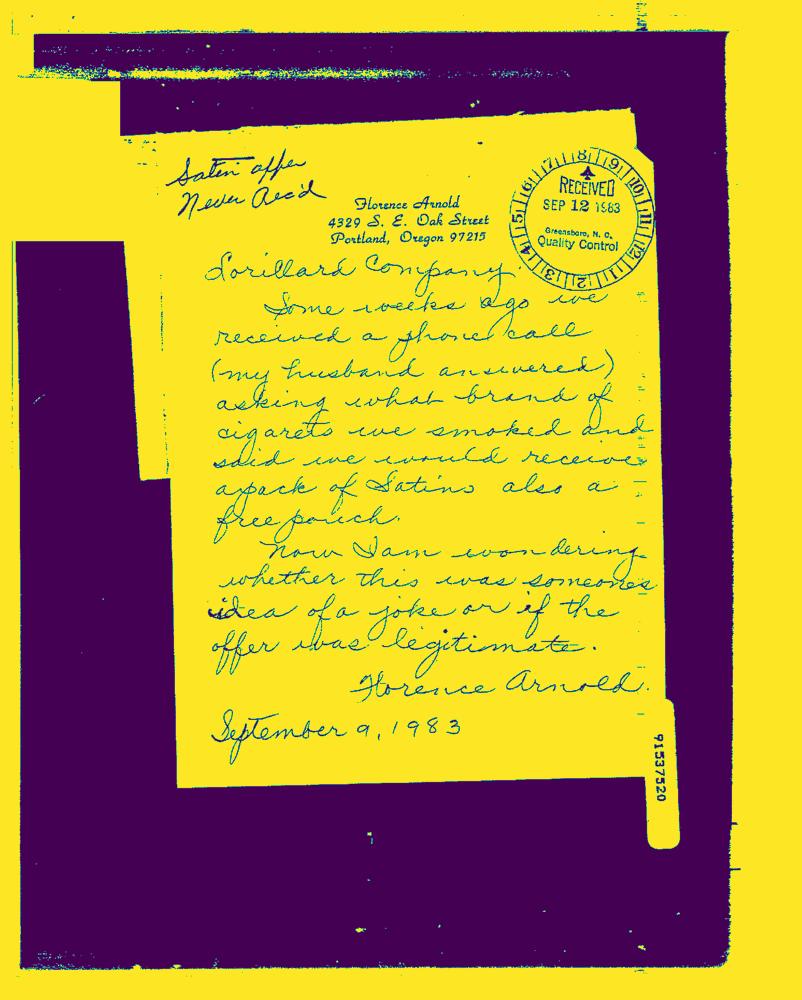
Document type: Letter-Doc